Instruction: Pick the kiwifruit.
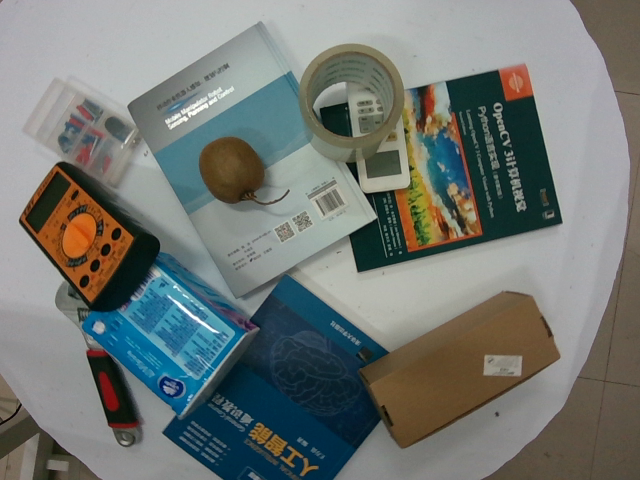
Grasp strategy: vertical